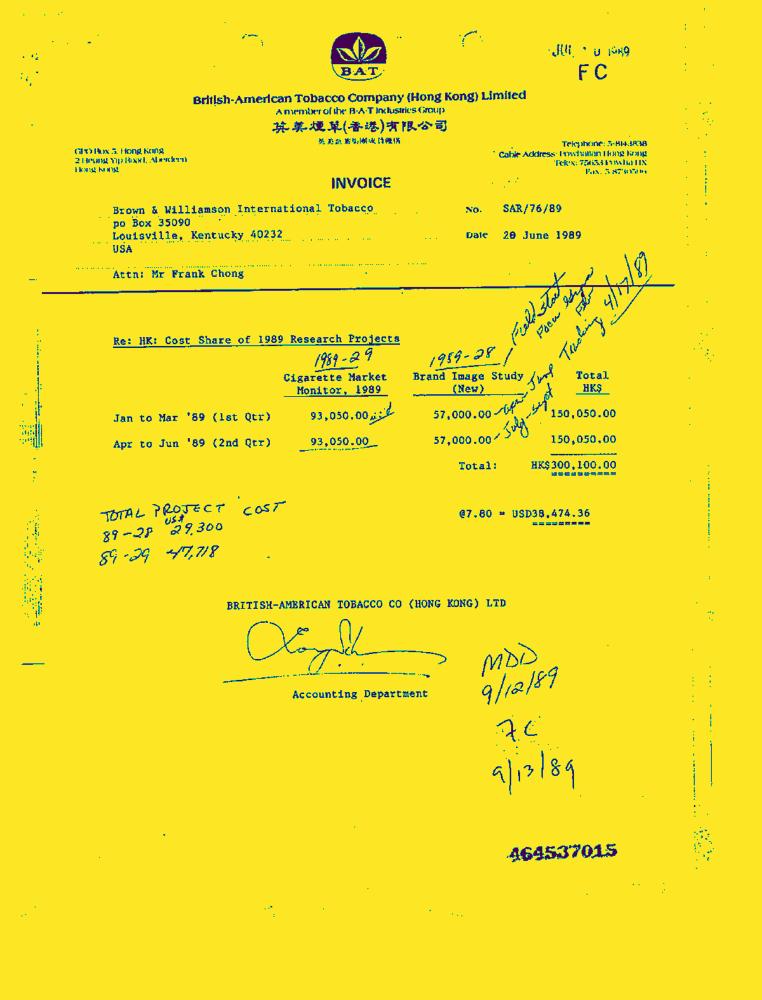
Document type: Invoice-Doc